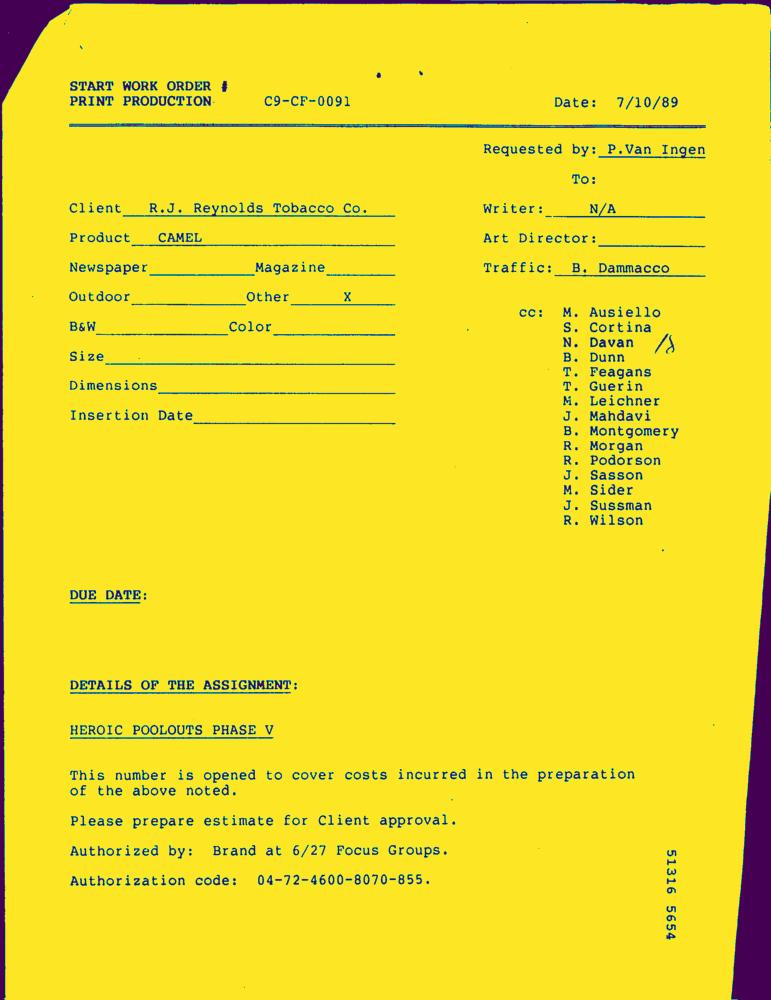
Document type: Invoice-Doc